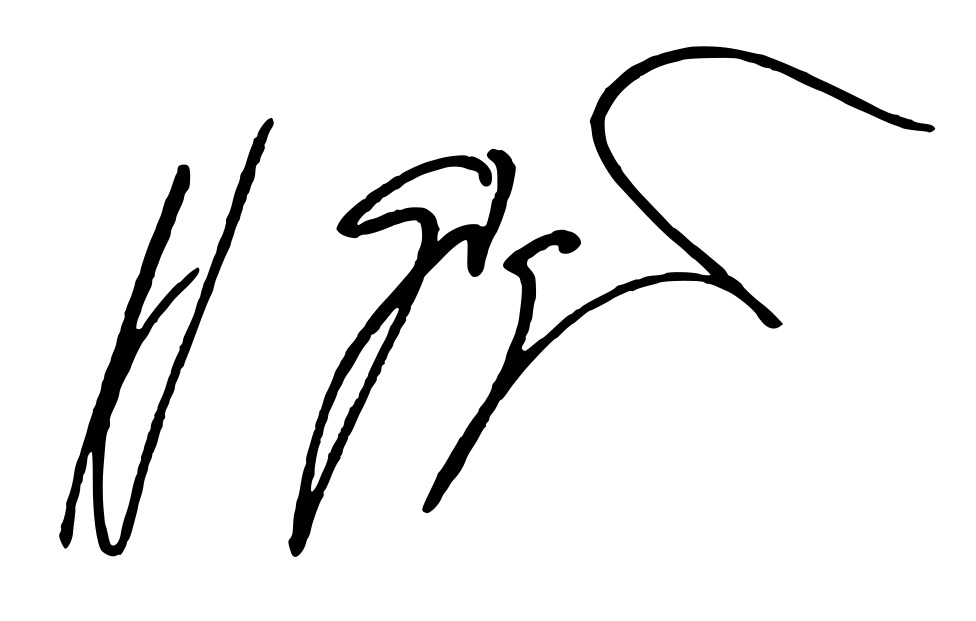
Signature of: h r giger